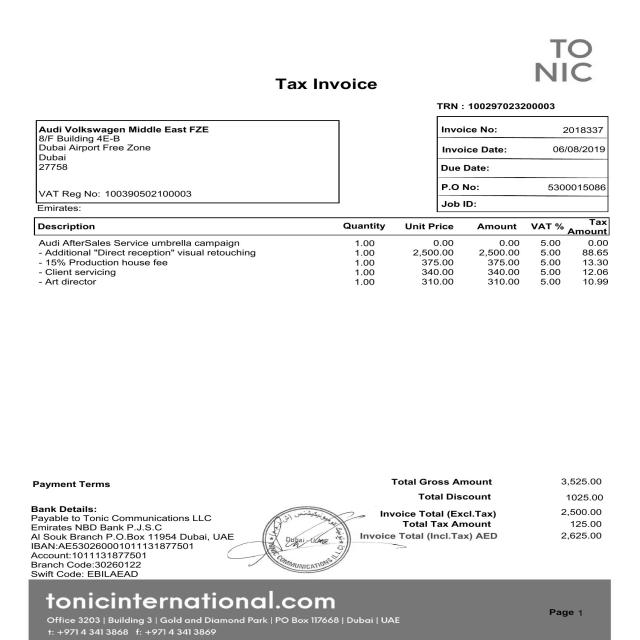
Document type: Invoice